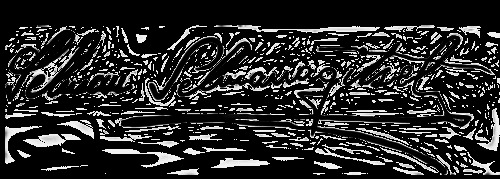
Signature of: selman selmanagic